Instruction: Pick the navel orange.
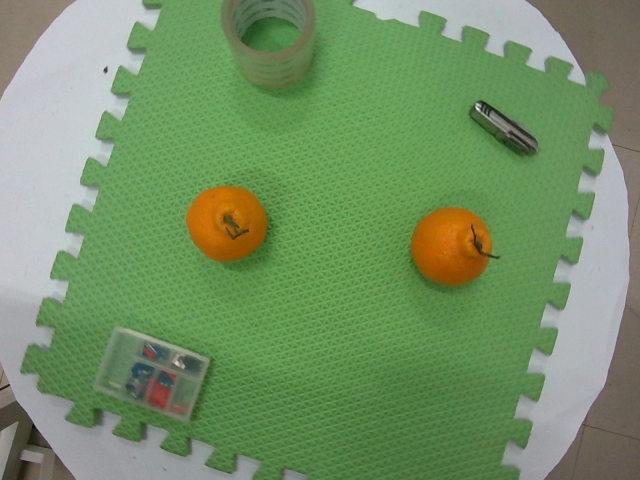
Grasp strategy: vertical